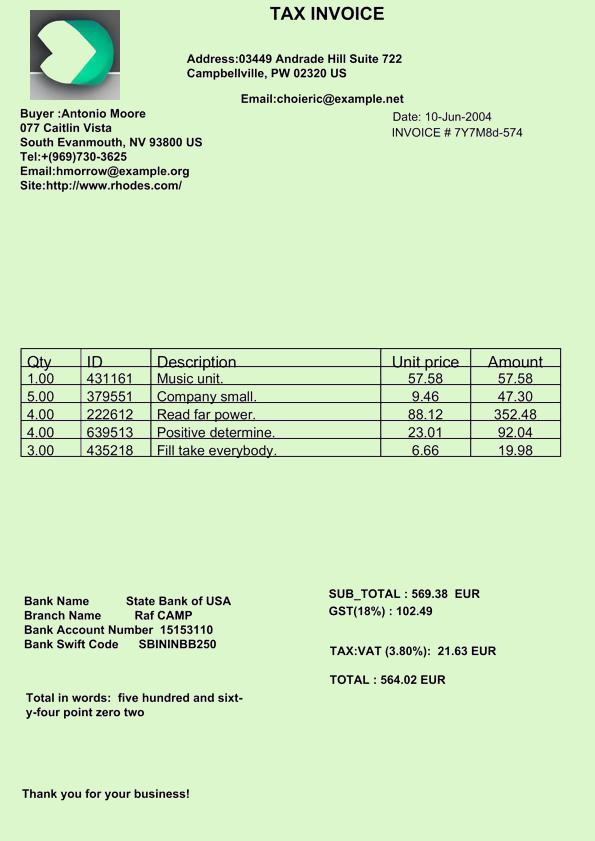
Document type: Invoice